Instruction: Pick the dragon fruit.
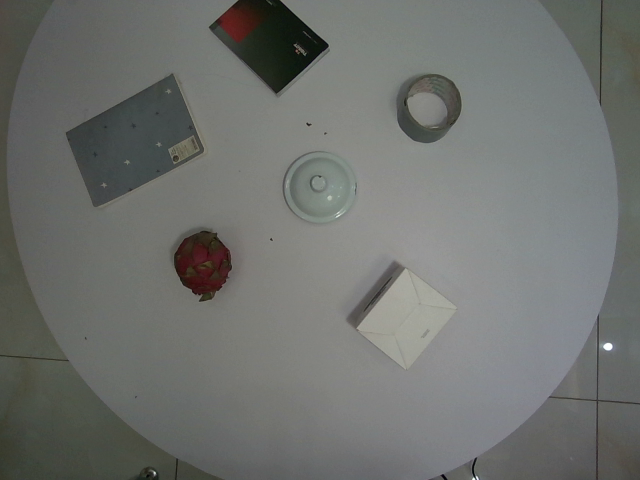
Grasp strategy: vertical